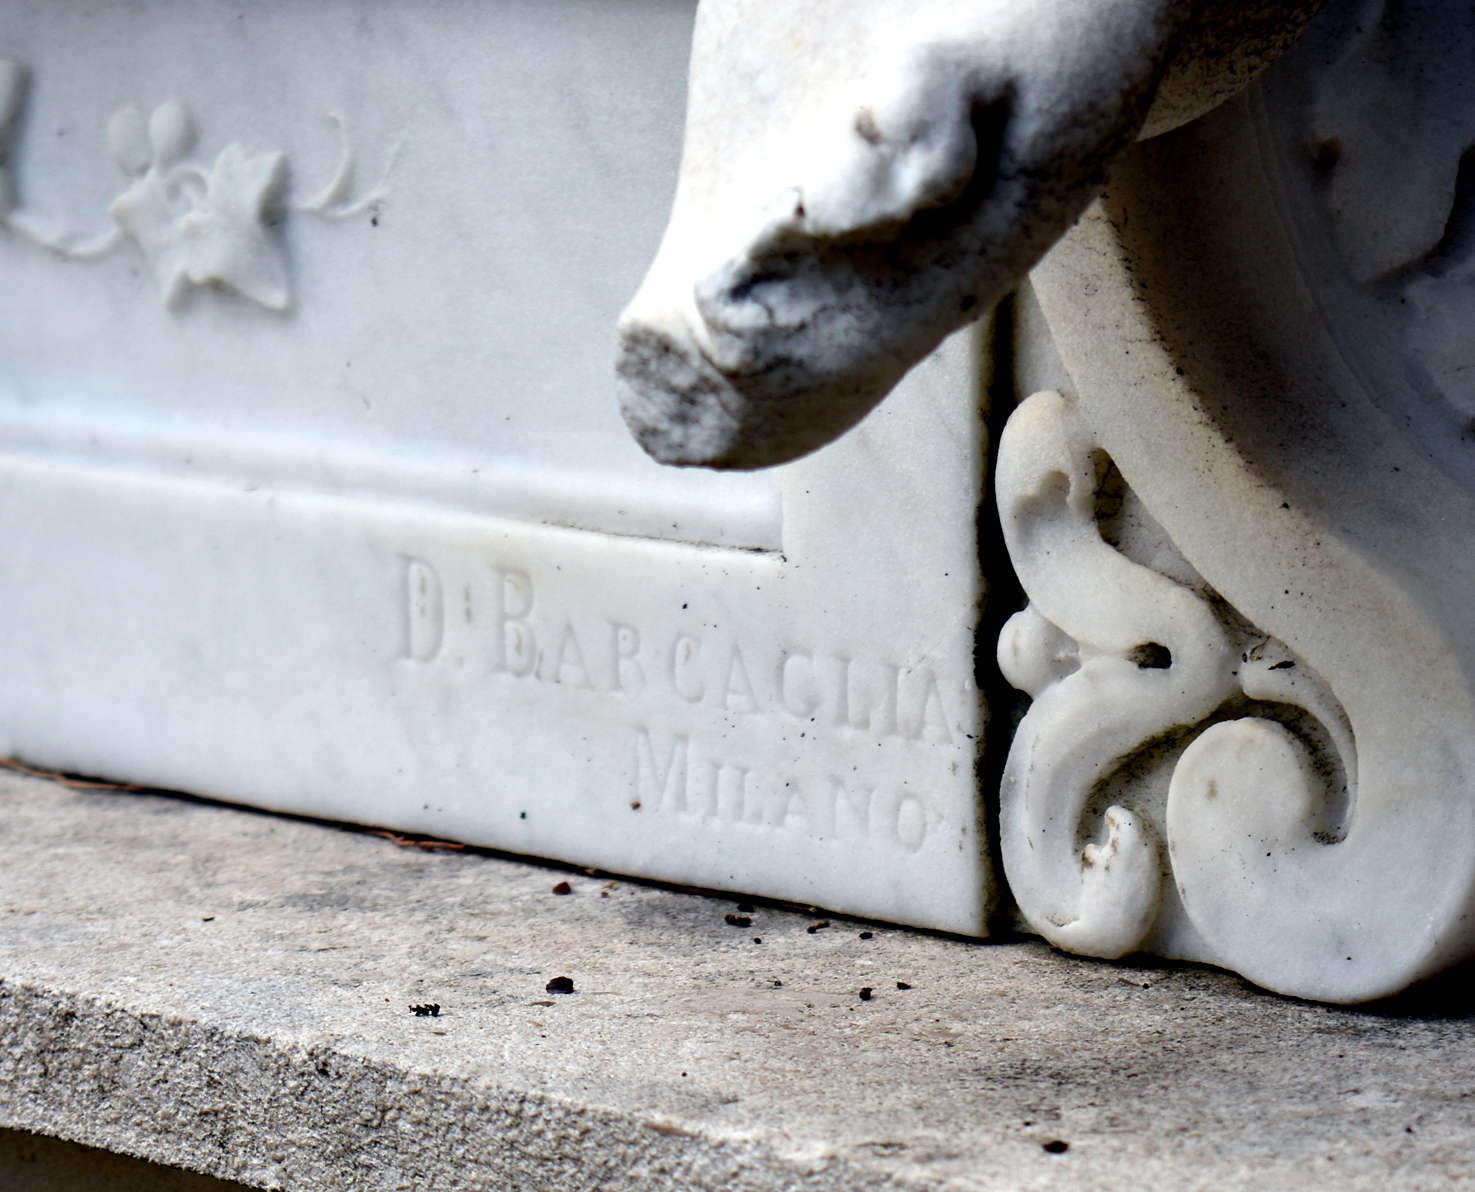
Signature of: donato barcaglia